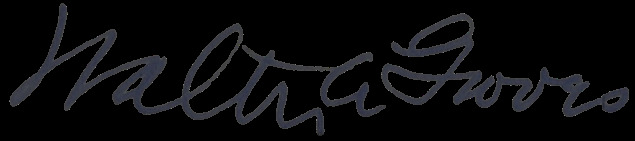
Signature of: walter a groves